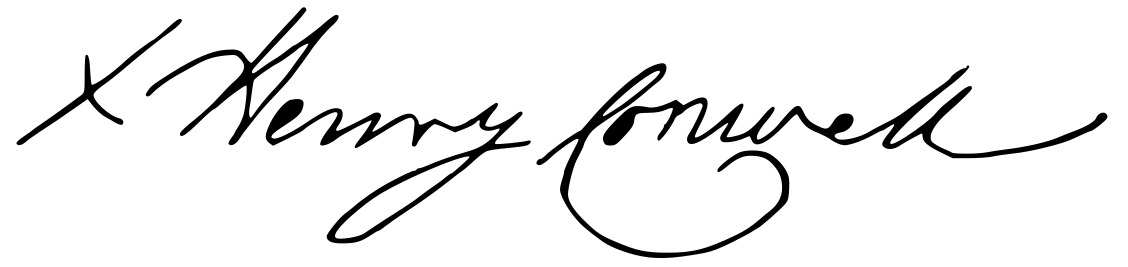
Signature of: henry conwell